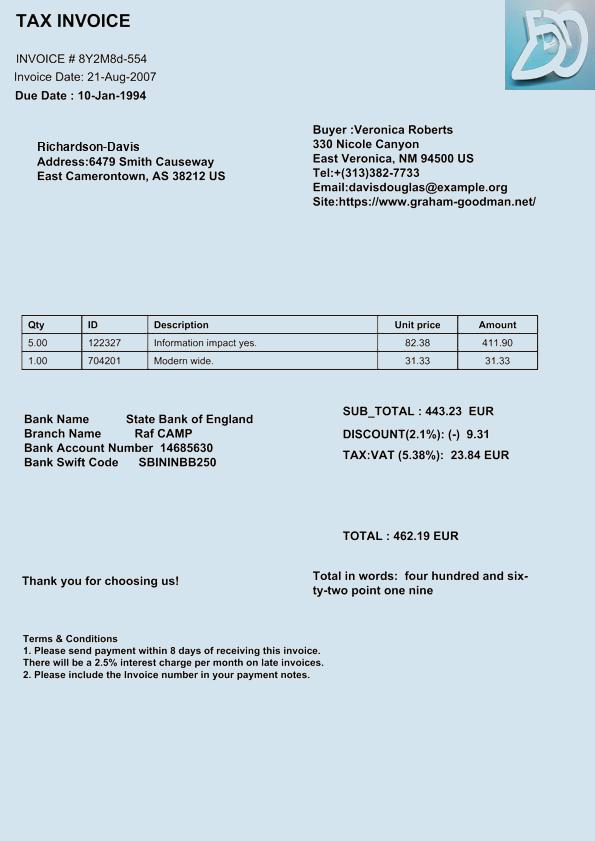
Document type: Invoice